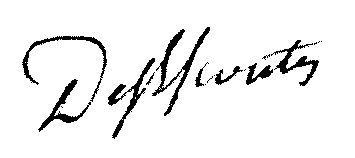
Signature of: thomas joseph desescoutes